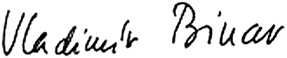
Signature of: vladimír binar